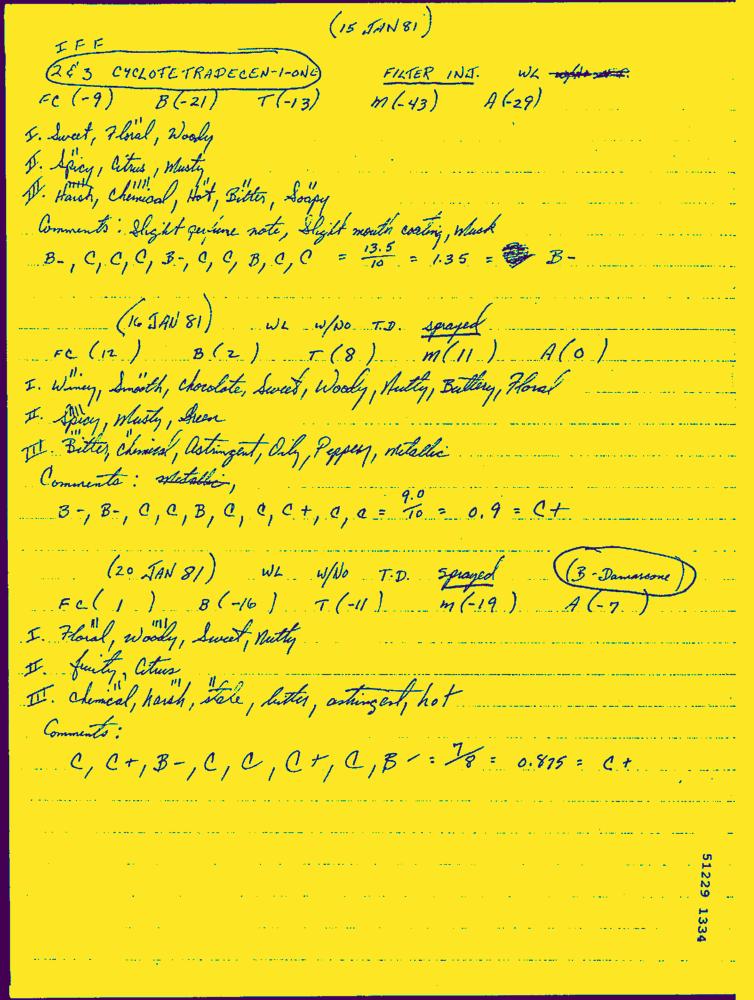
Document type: Hand-Written